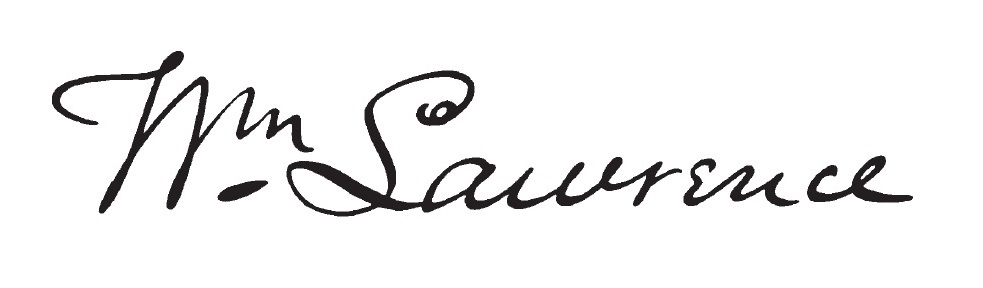
Signature of: william lawrence